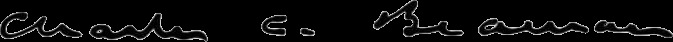
Signature of: charles cotesworth beaman